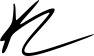
Signature of: kendrick lamar